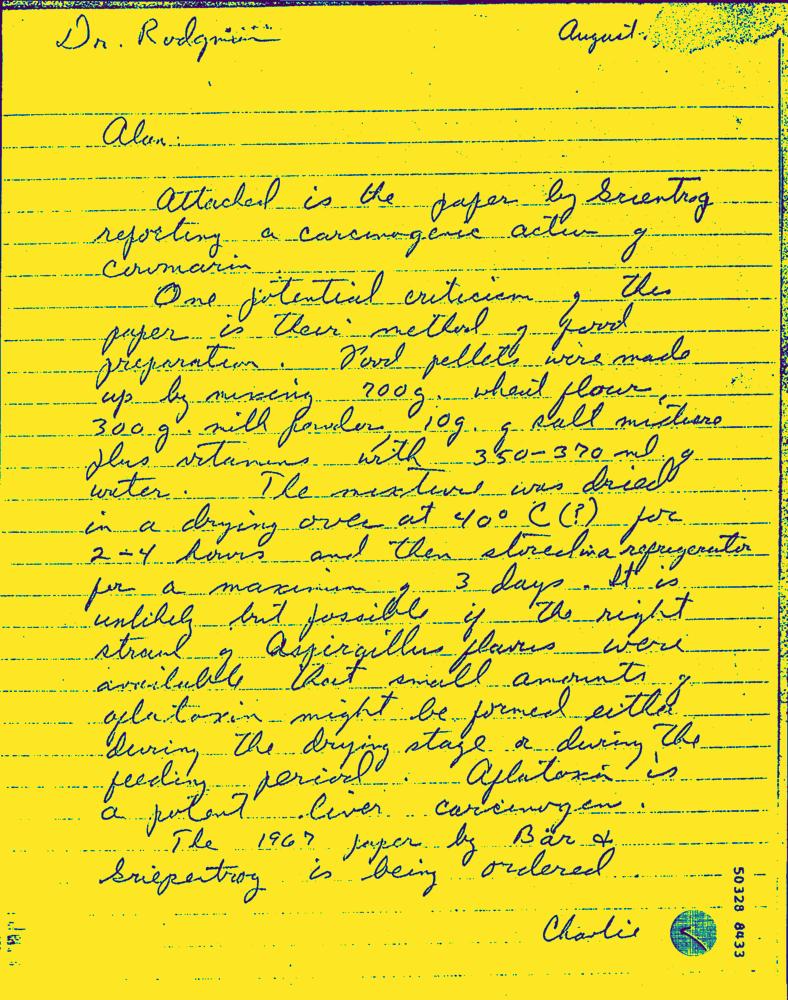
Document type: Hand-Written